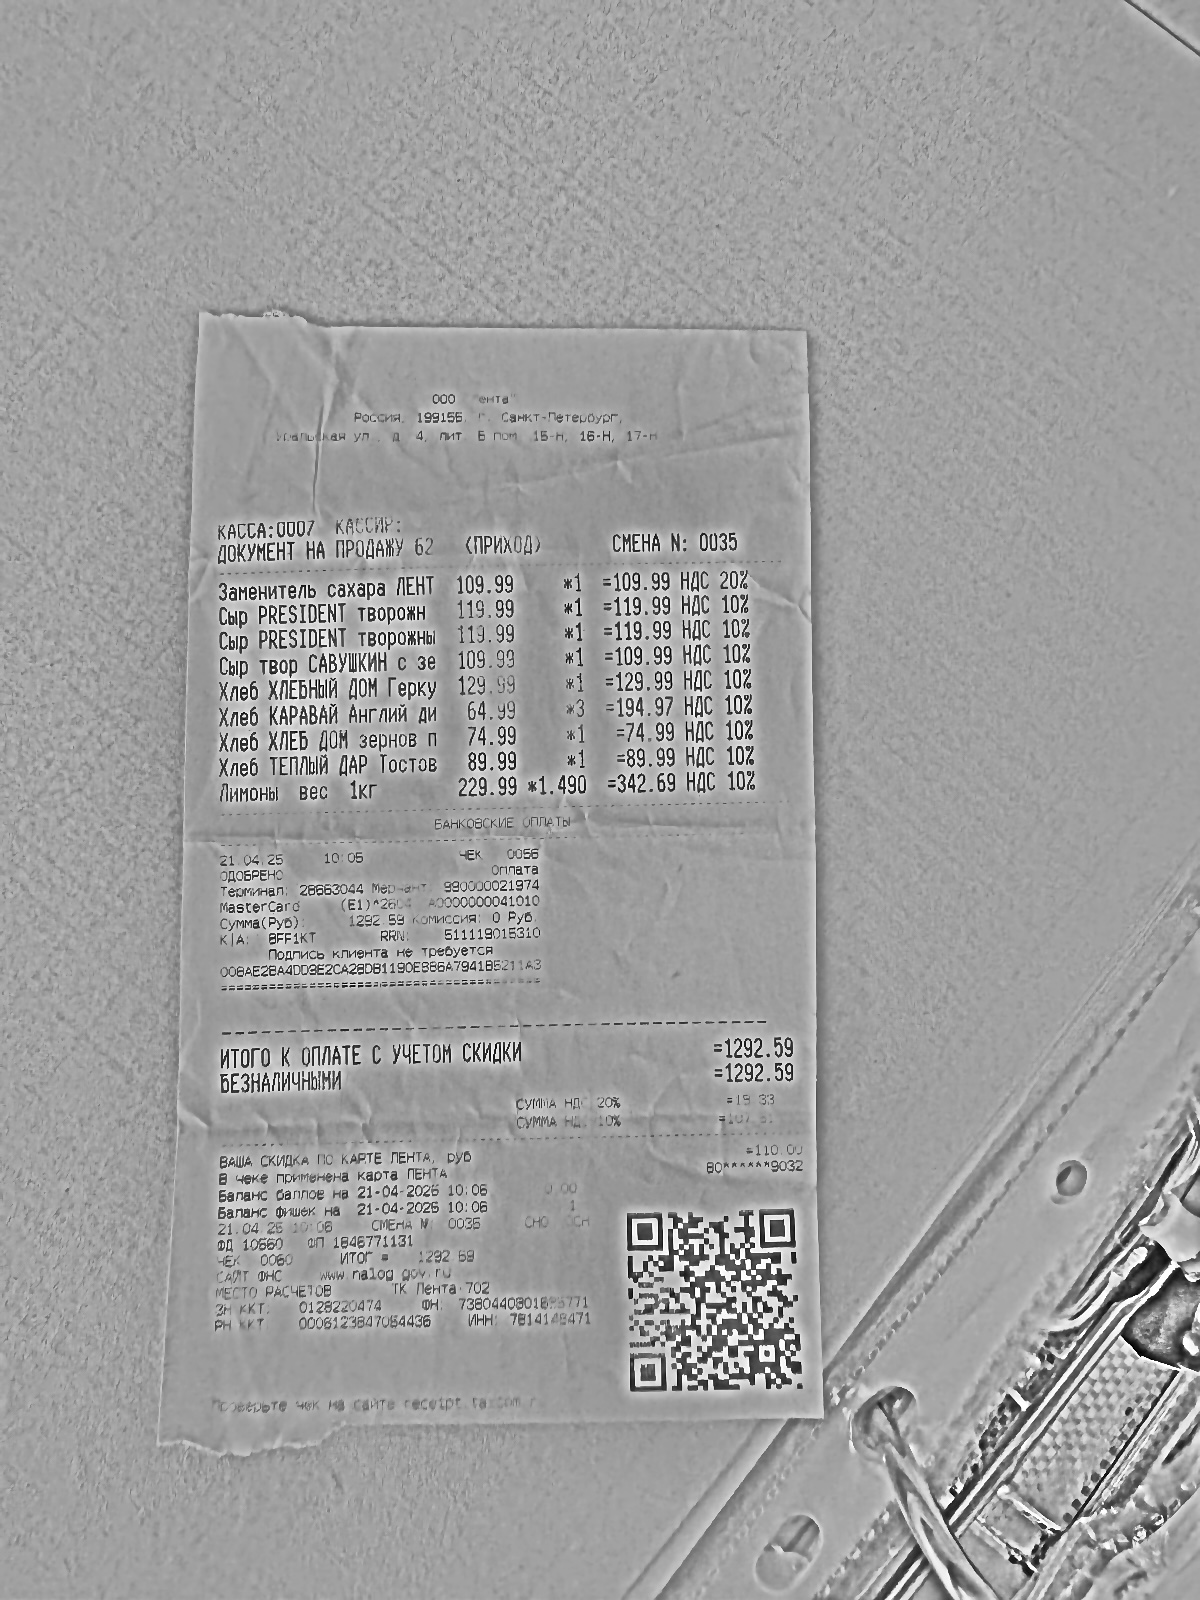
Продавец: ООО "Лента"
ИНН: 7814148471
Дата: 21.04.25
Товары: Заменитель сахара ЛЕНТ; Сыр PRESIDENT творожн; Сыр PRESIDENT творожн; Сыр твор САВУШКИН с зе; Хлеб ХЛЕБНЫЙ ДОМ Герку; Хлеб КАРАВАЙ Англий ди; Хлеб ХЛЕБ ДОМ зернов п; Хлеб ТЕПЛЫЙ ДАР Тостов; Лимоны вес 1кг
Количество: 1; 1; 1; 1; 1; 3; 1; 1; 1.490
Цена: 109.99; 119.99; 119.99; 109.99; 129.99; 64.99; 74.99; 89.99; 229.99
Сумма: 109.99; 119.99; 119.99; 109.99; 129.99; 194.97; 74.99; 89.99; 342.69
Итого: 1292.59